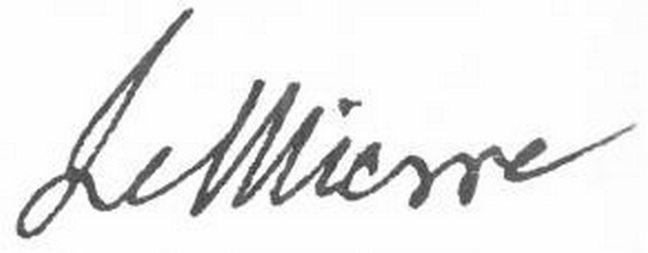
Signature of: antoine marin lemierre